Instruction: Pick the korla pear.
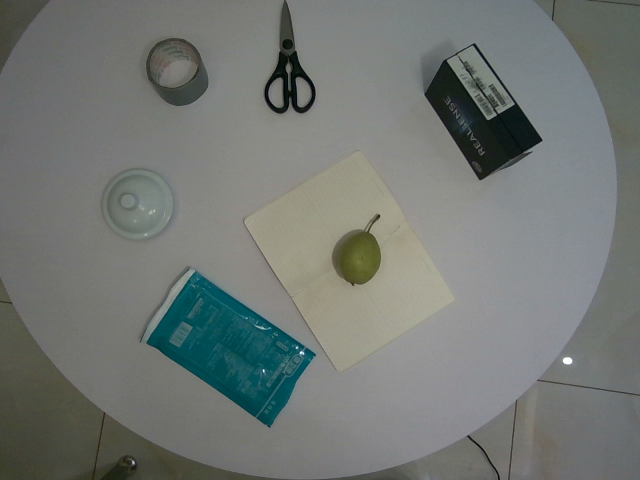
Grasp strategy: vertical